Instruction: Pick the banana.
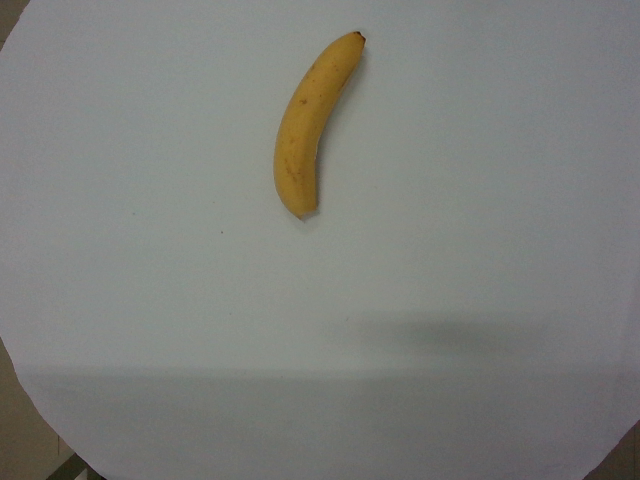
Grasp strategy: vertical